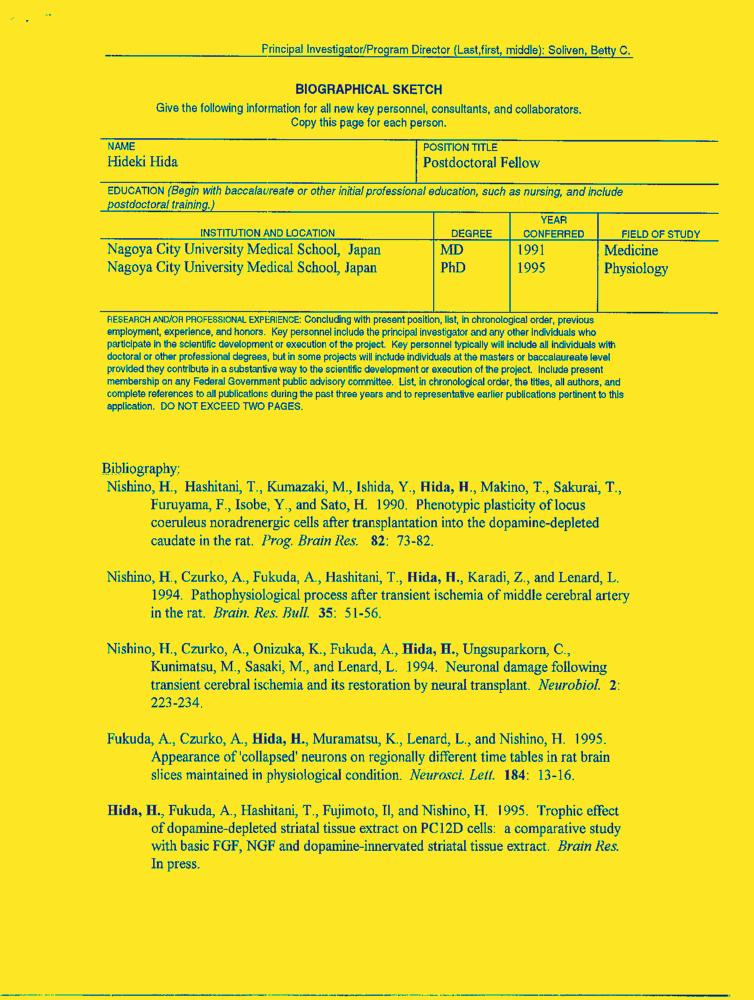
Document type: Resume-Doc